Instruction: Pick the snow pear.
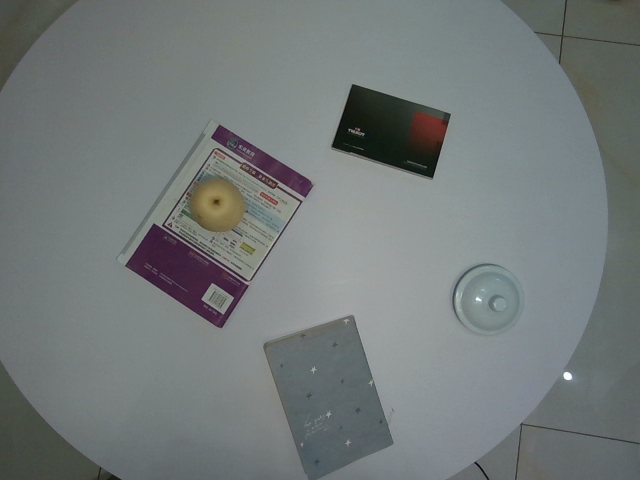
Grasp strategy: vertical